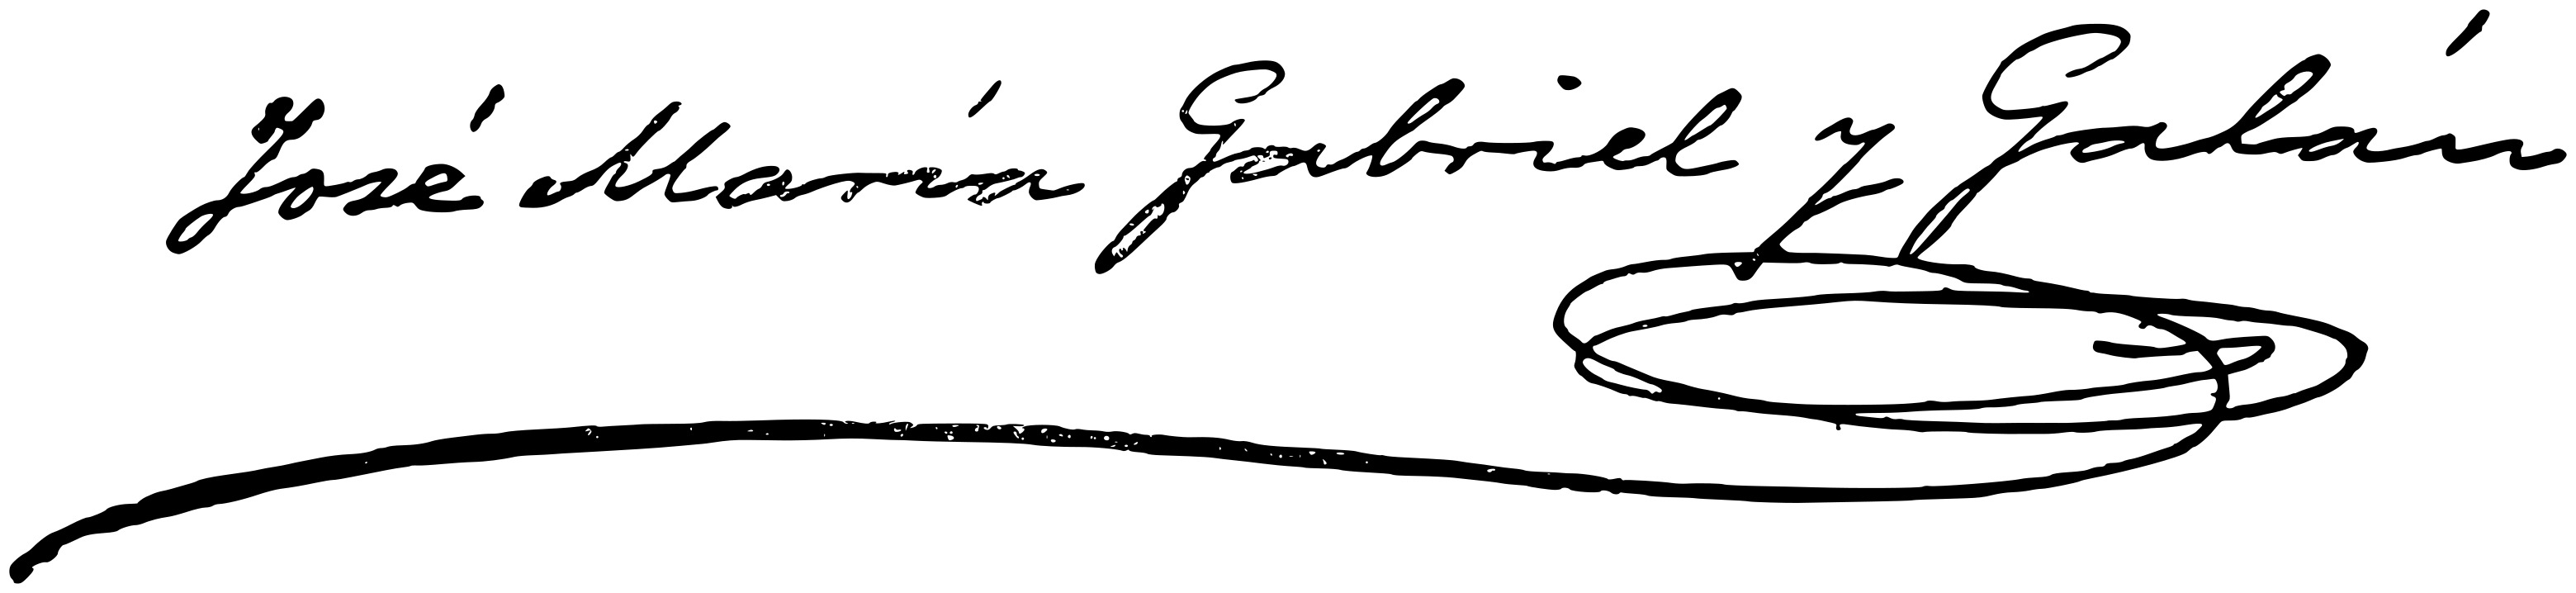
Signature of: josé maría gabriel y galán